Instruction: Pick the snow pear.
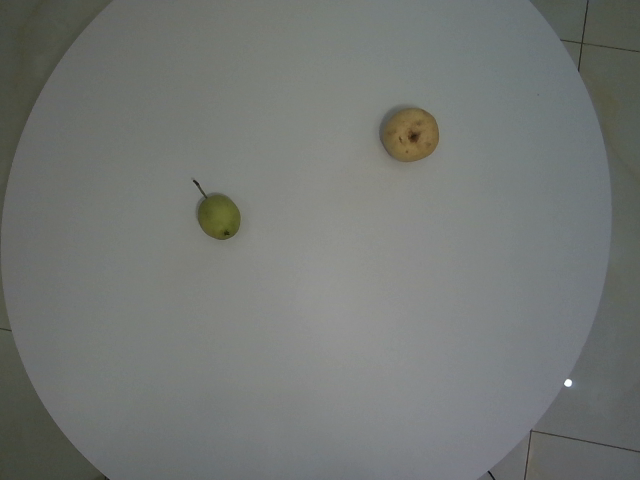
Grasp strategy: vertical